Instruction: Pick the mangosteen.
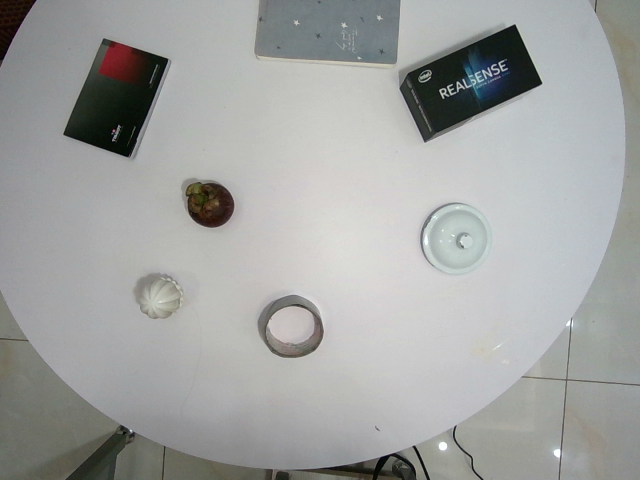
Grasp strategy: vertical